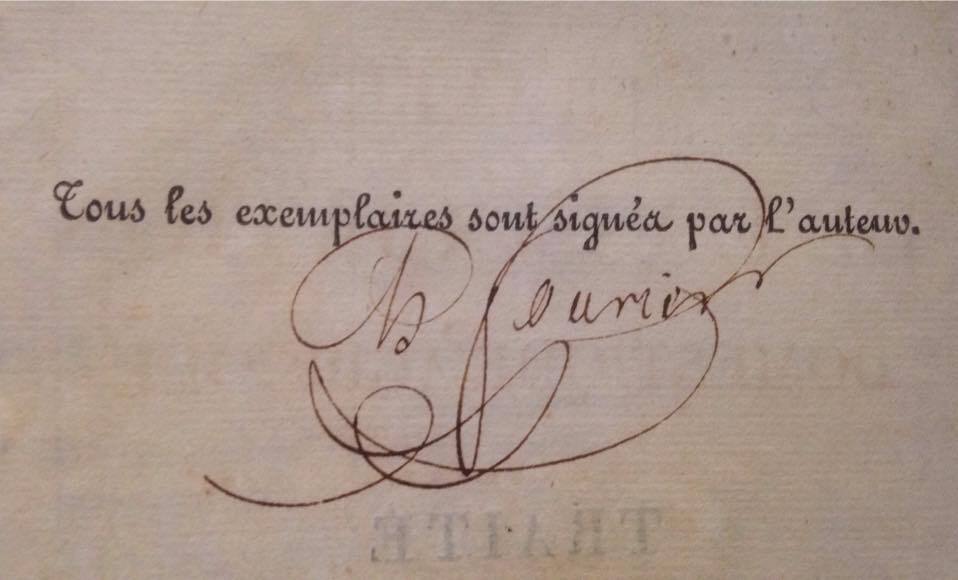
Signature of: charles fourier